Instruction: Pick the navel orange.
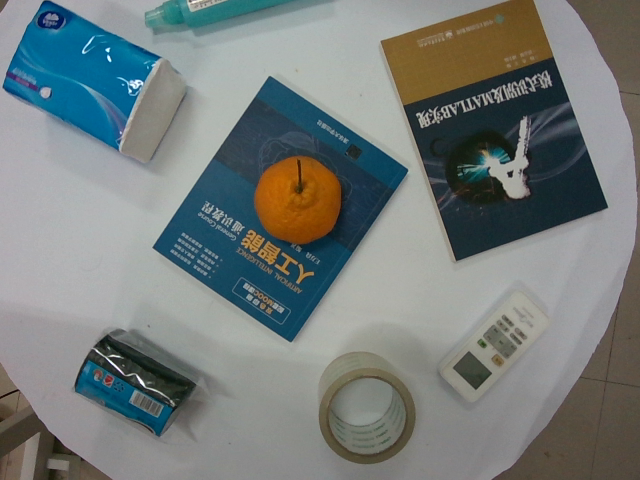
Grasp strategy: vertical